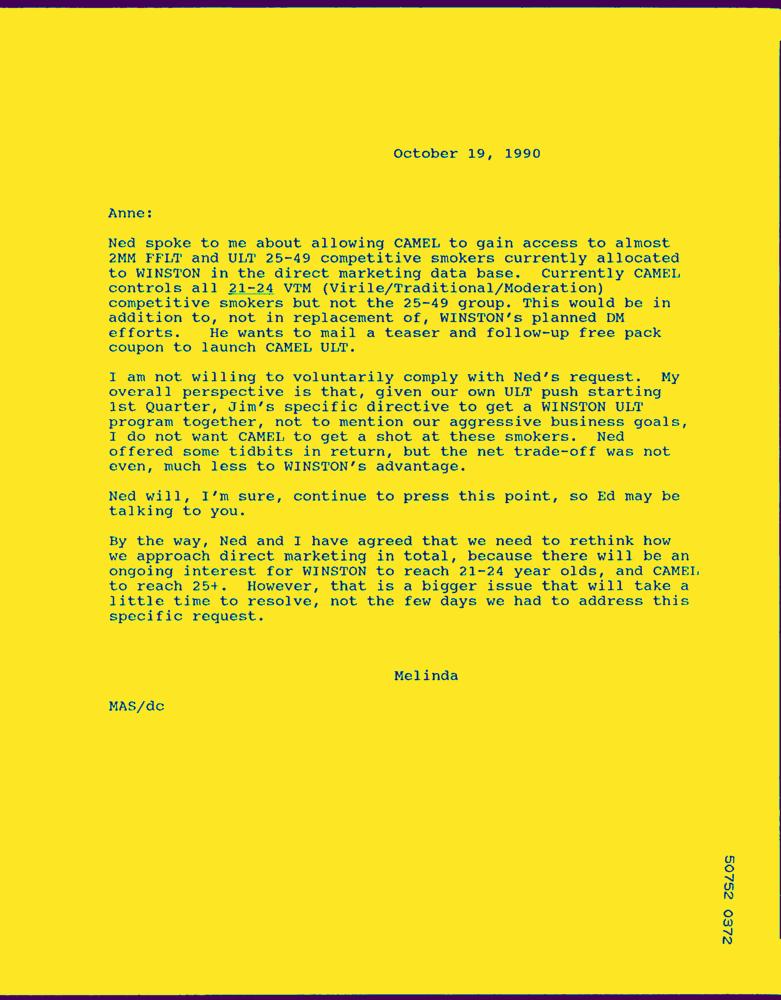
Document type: Letter-Doc